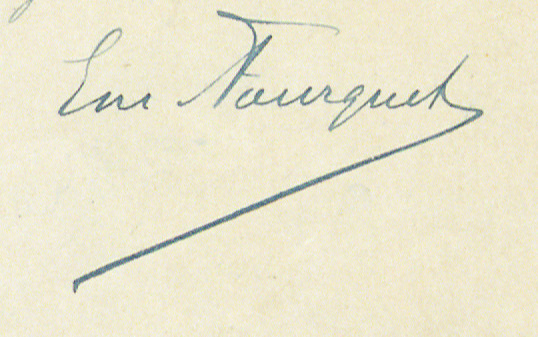
Signature of: émile fourquet